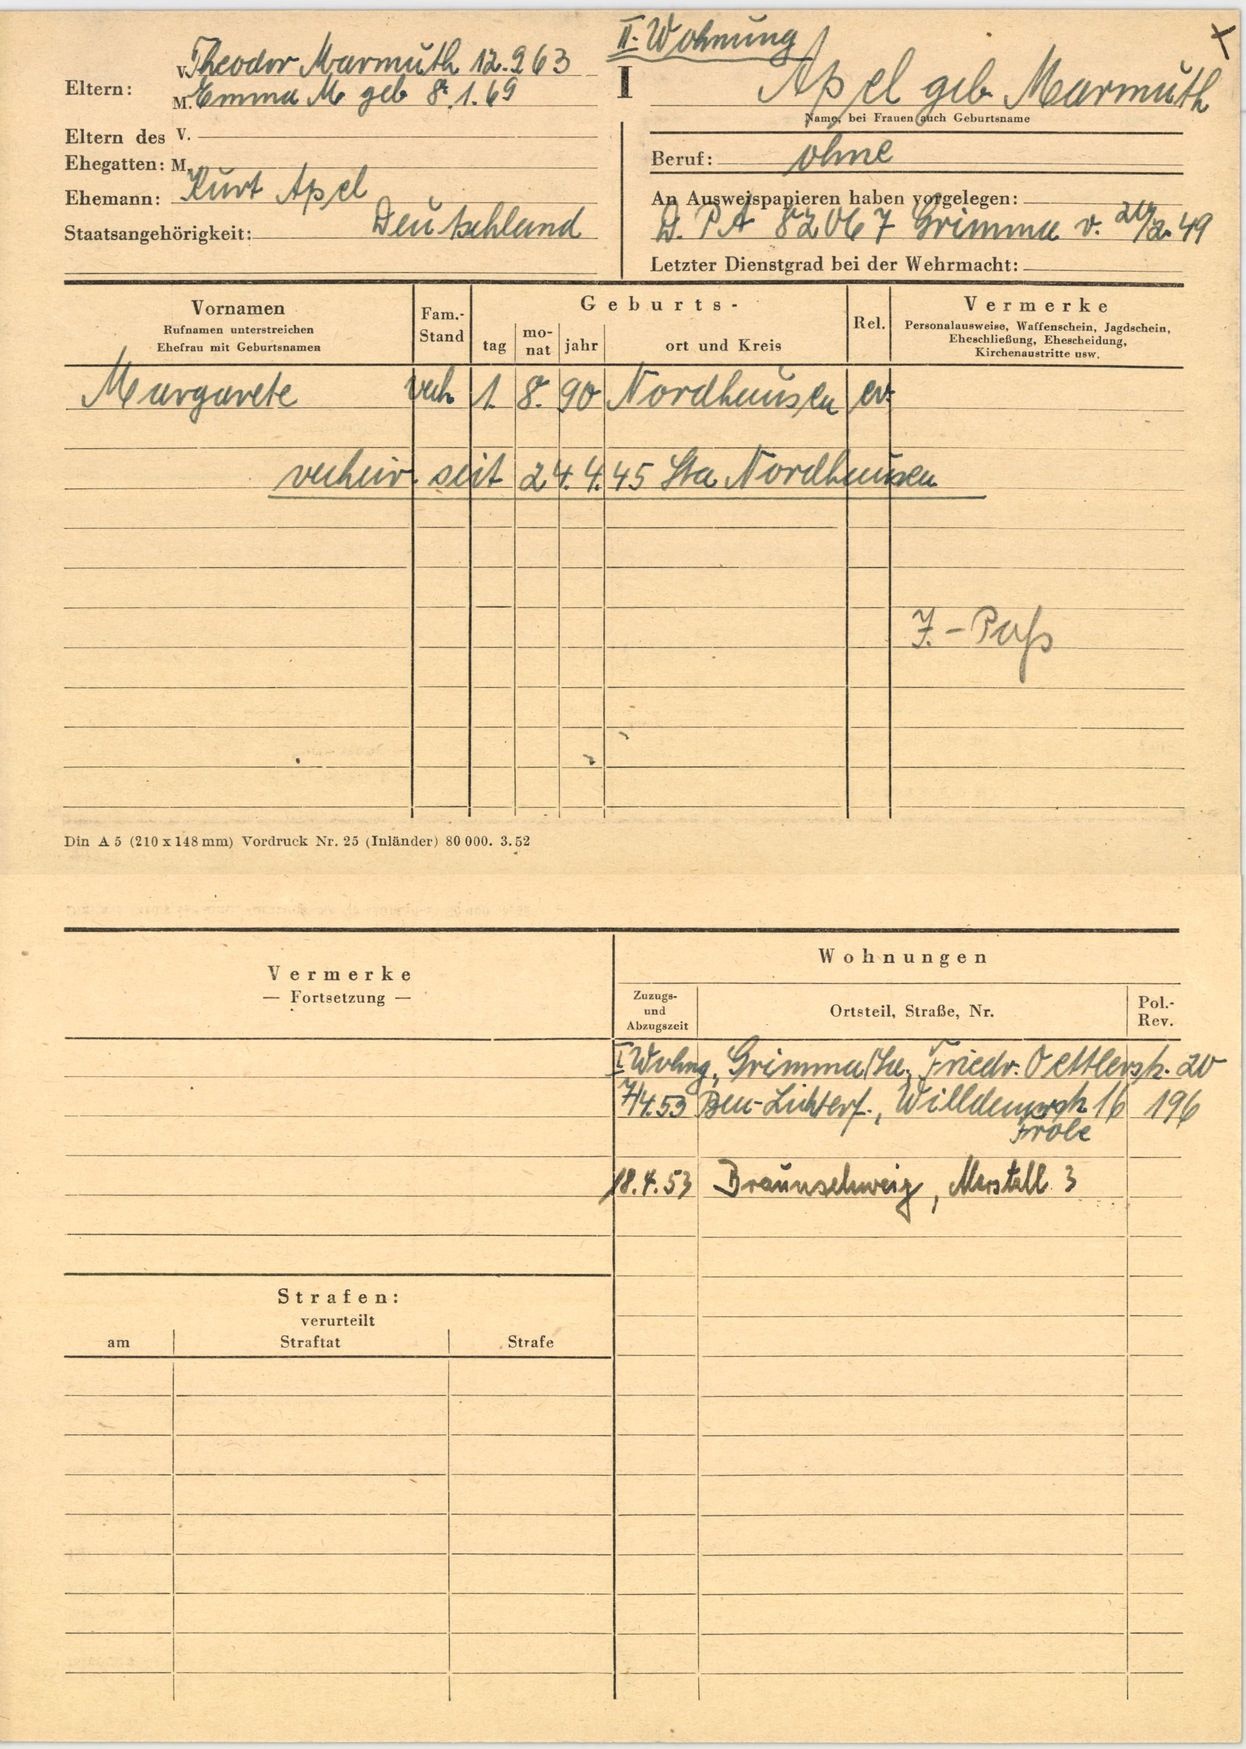
Apel geb. Marmuth